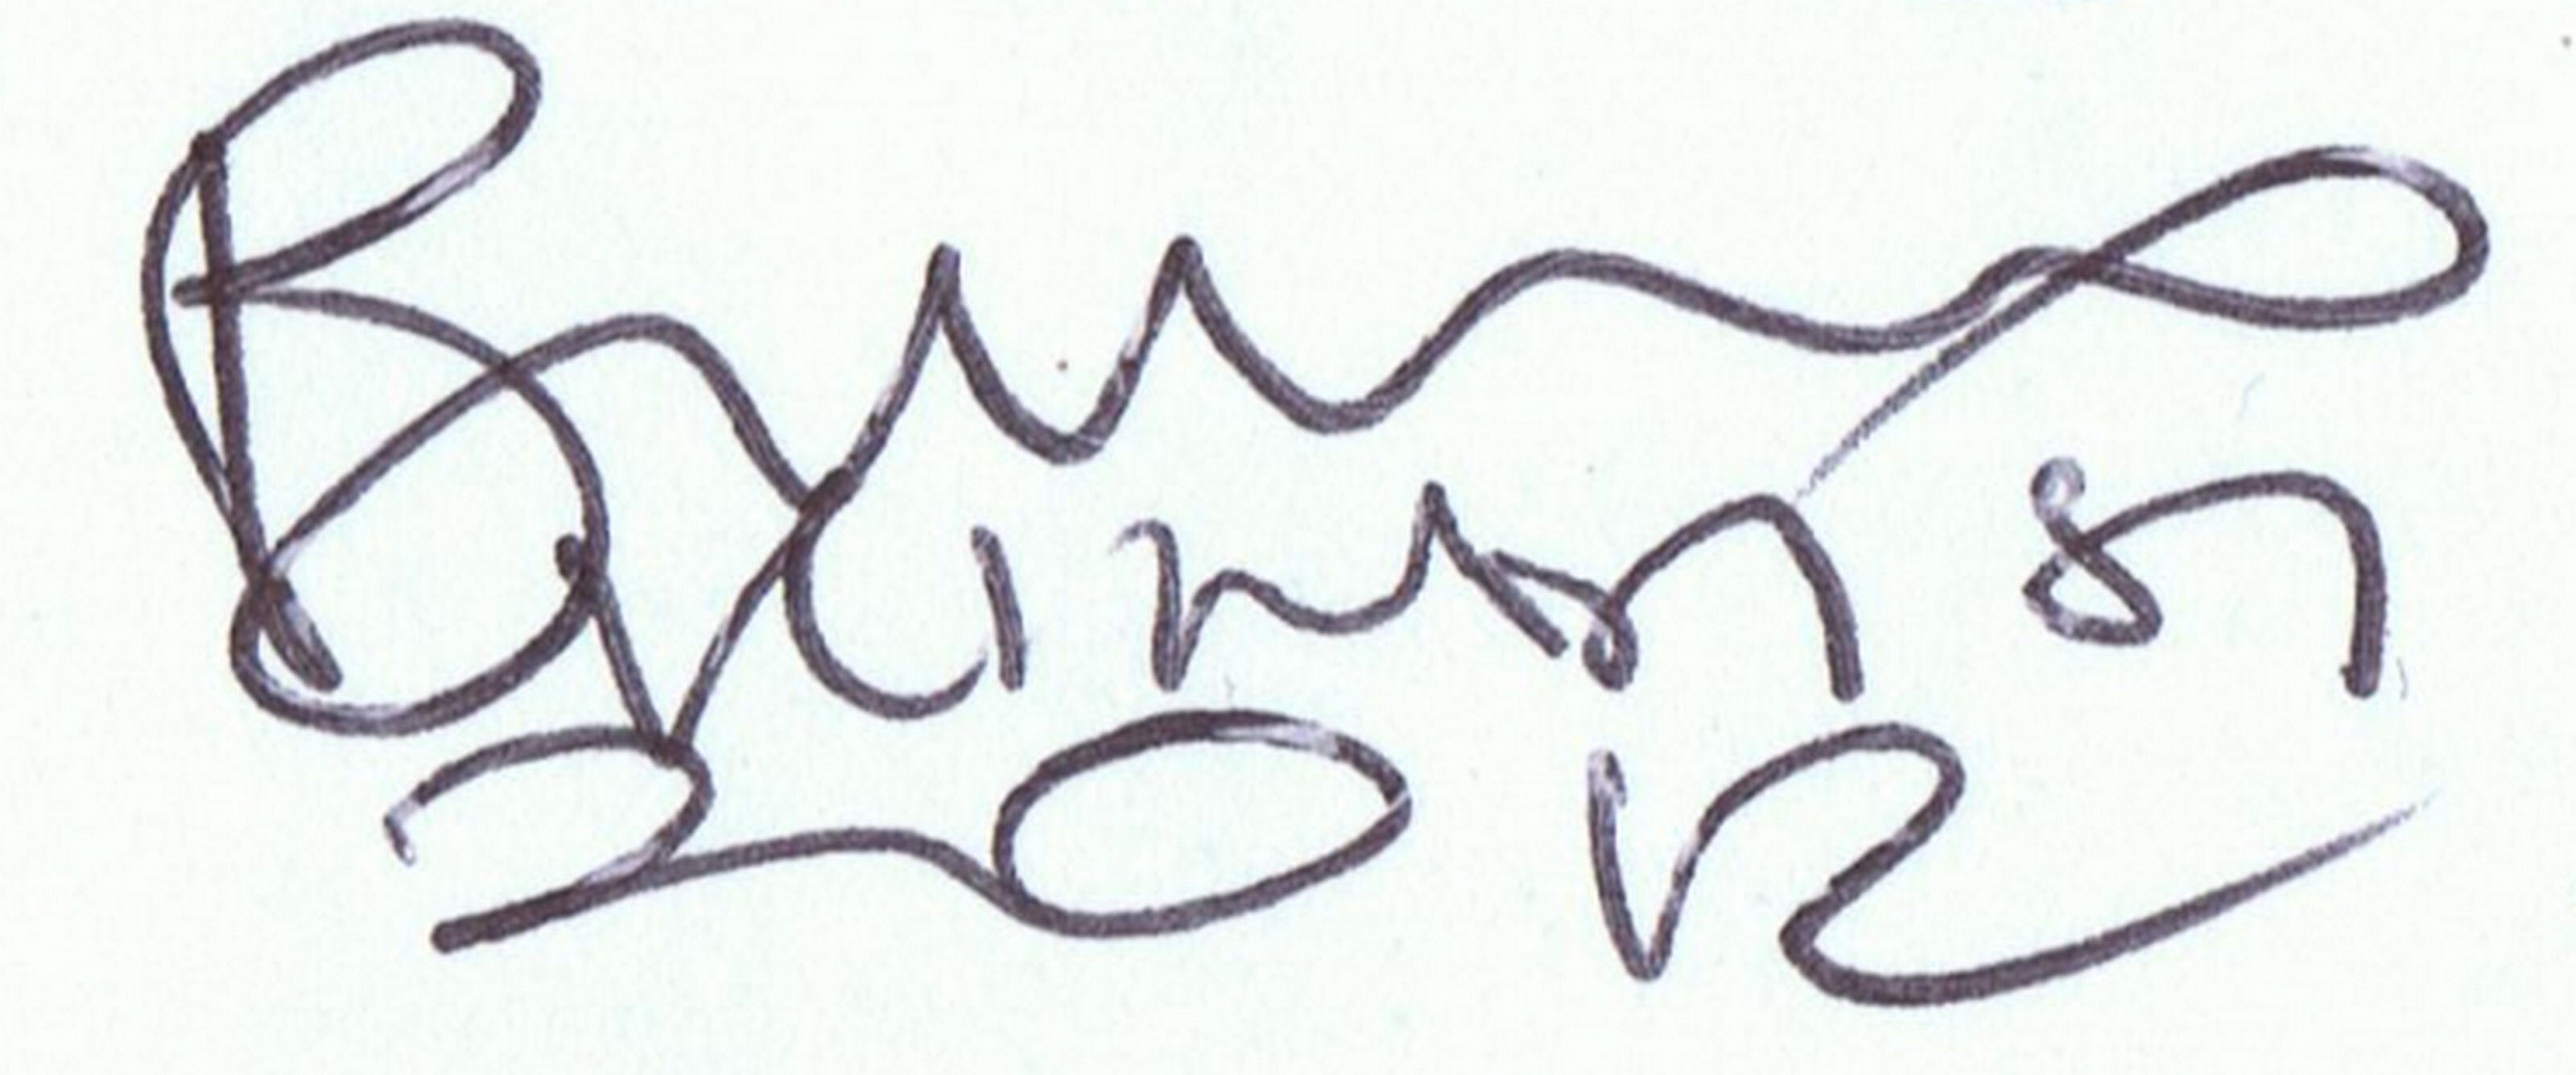
Signature of: bruno brindisi